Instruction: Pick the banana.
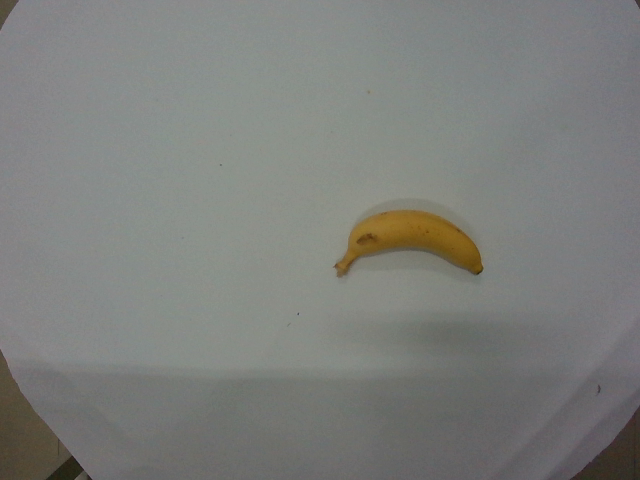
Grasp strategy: vertical